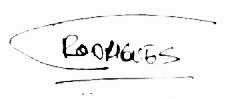
Signature of: savio rodrigues